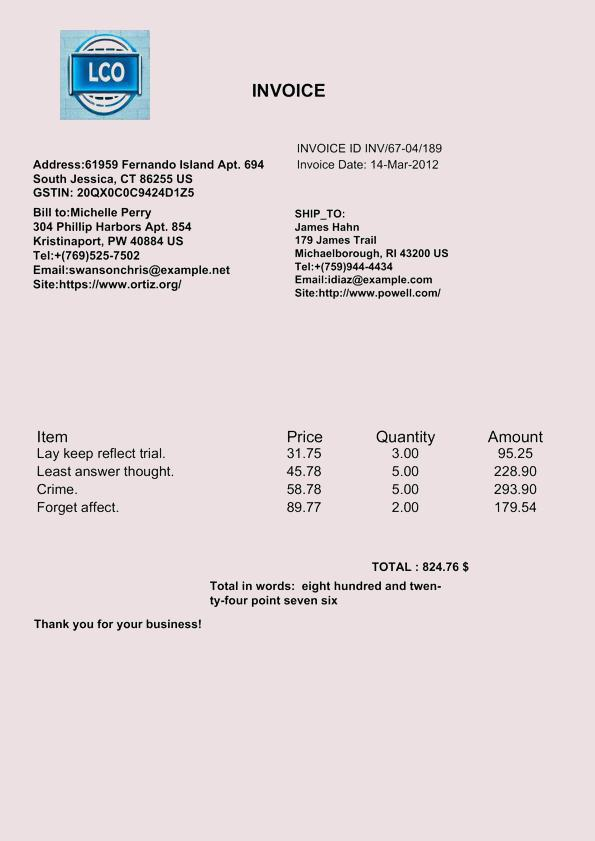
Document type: Invoice